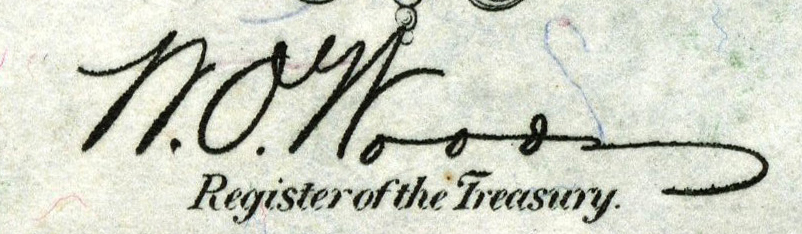
Signature of: w o woods